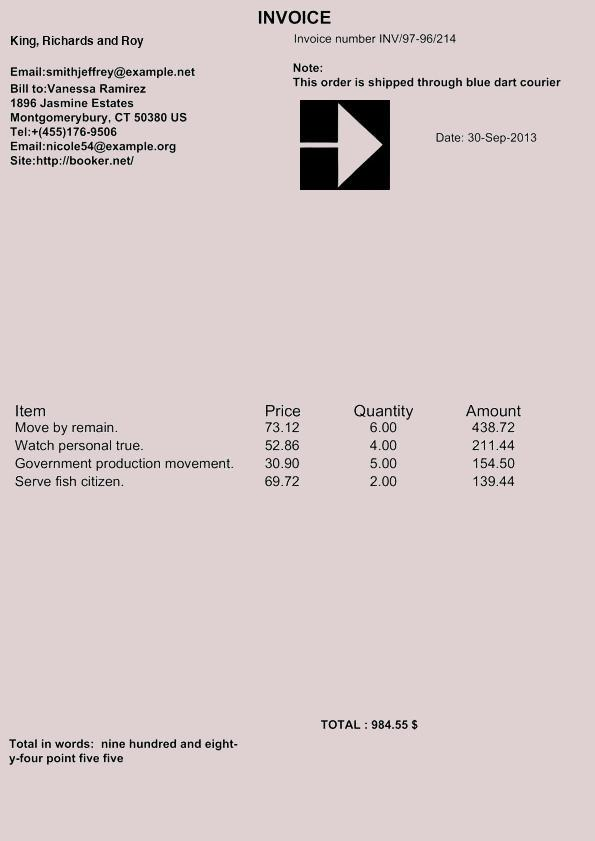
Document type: Invoice